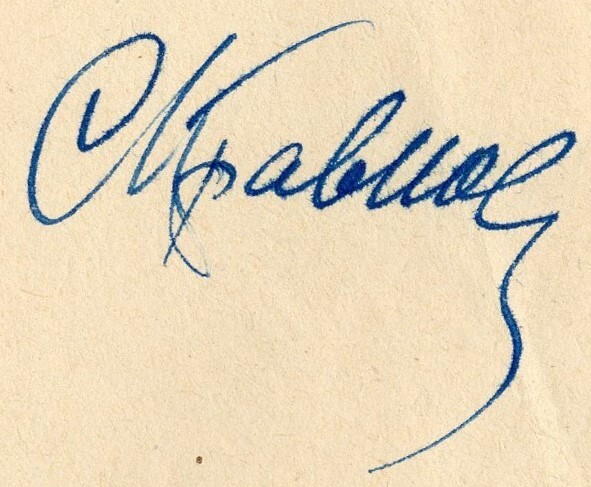
Signature of: sergey vasilyevich kravkov